Question: What is the assessed value of the property as noted in the document?
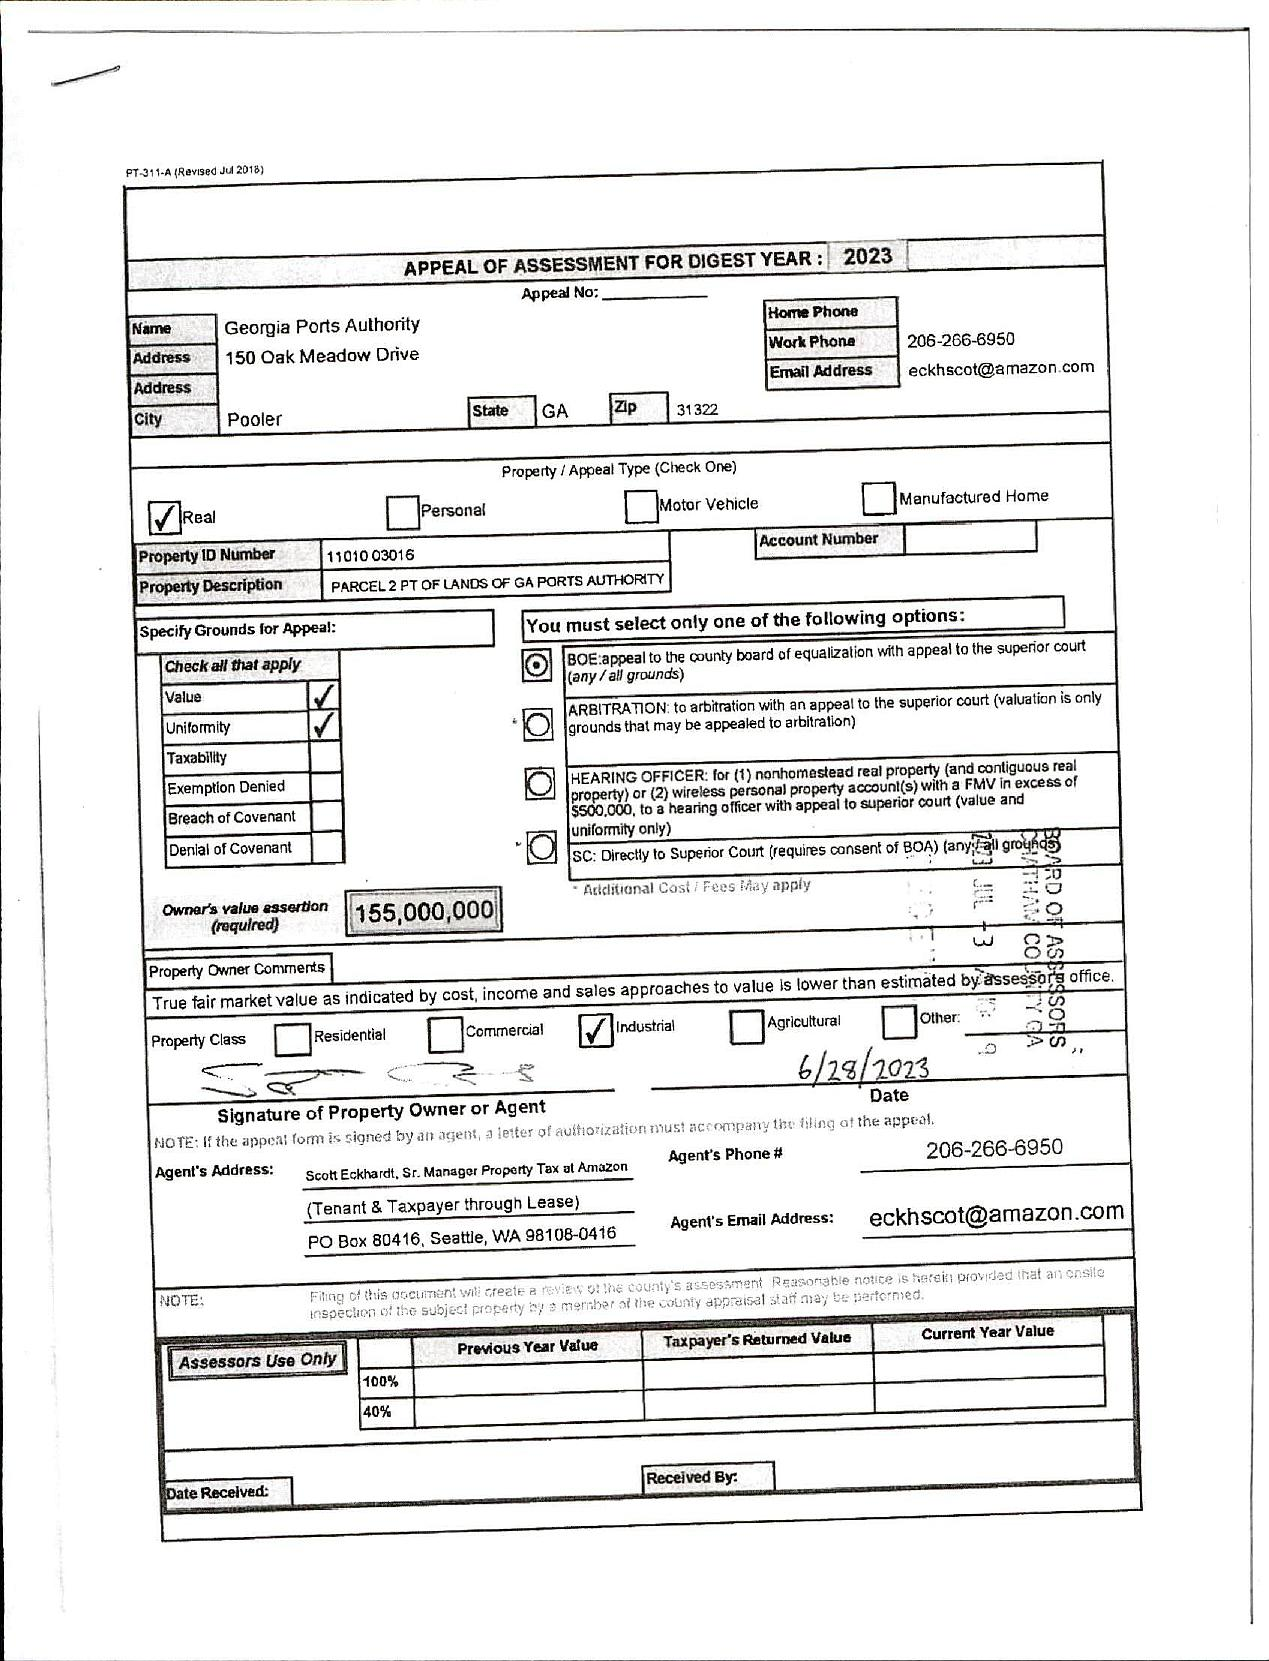
Answer: "155,000,000"